Question: Which state is mentioned in the document?
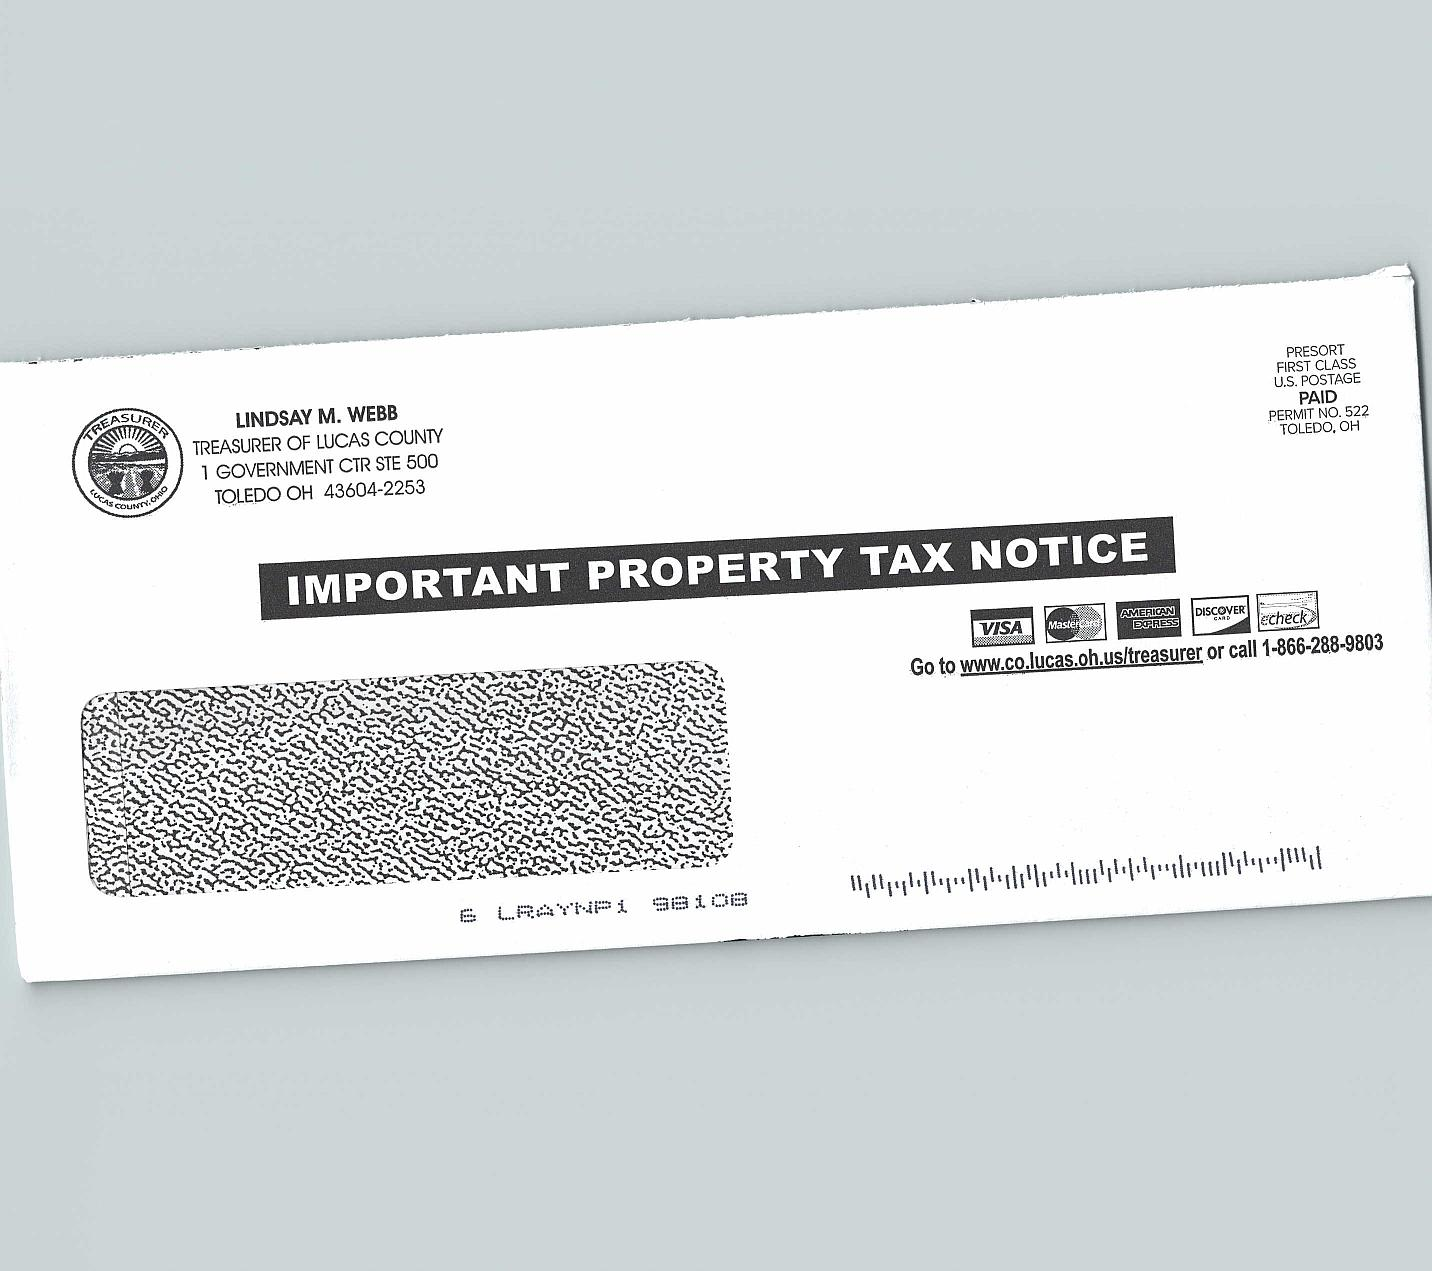
Answer: "OH"